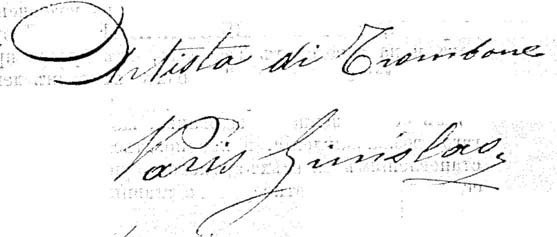
Signature of: ginislao paris